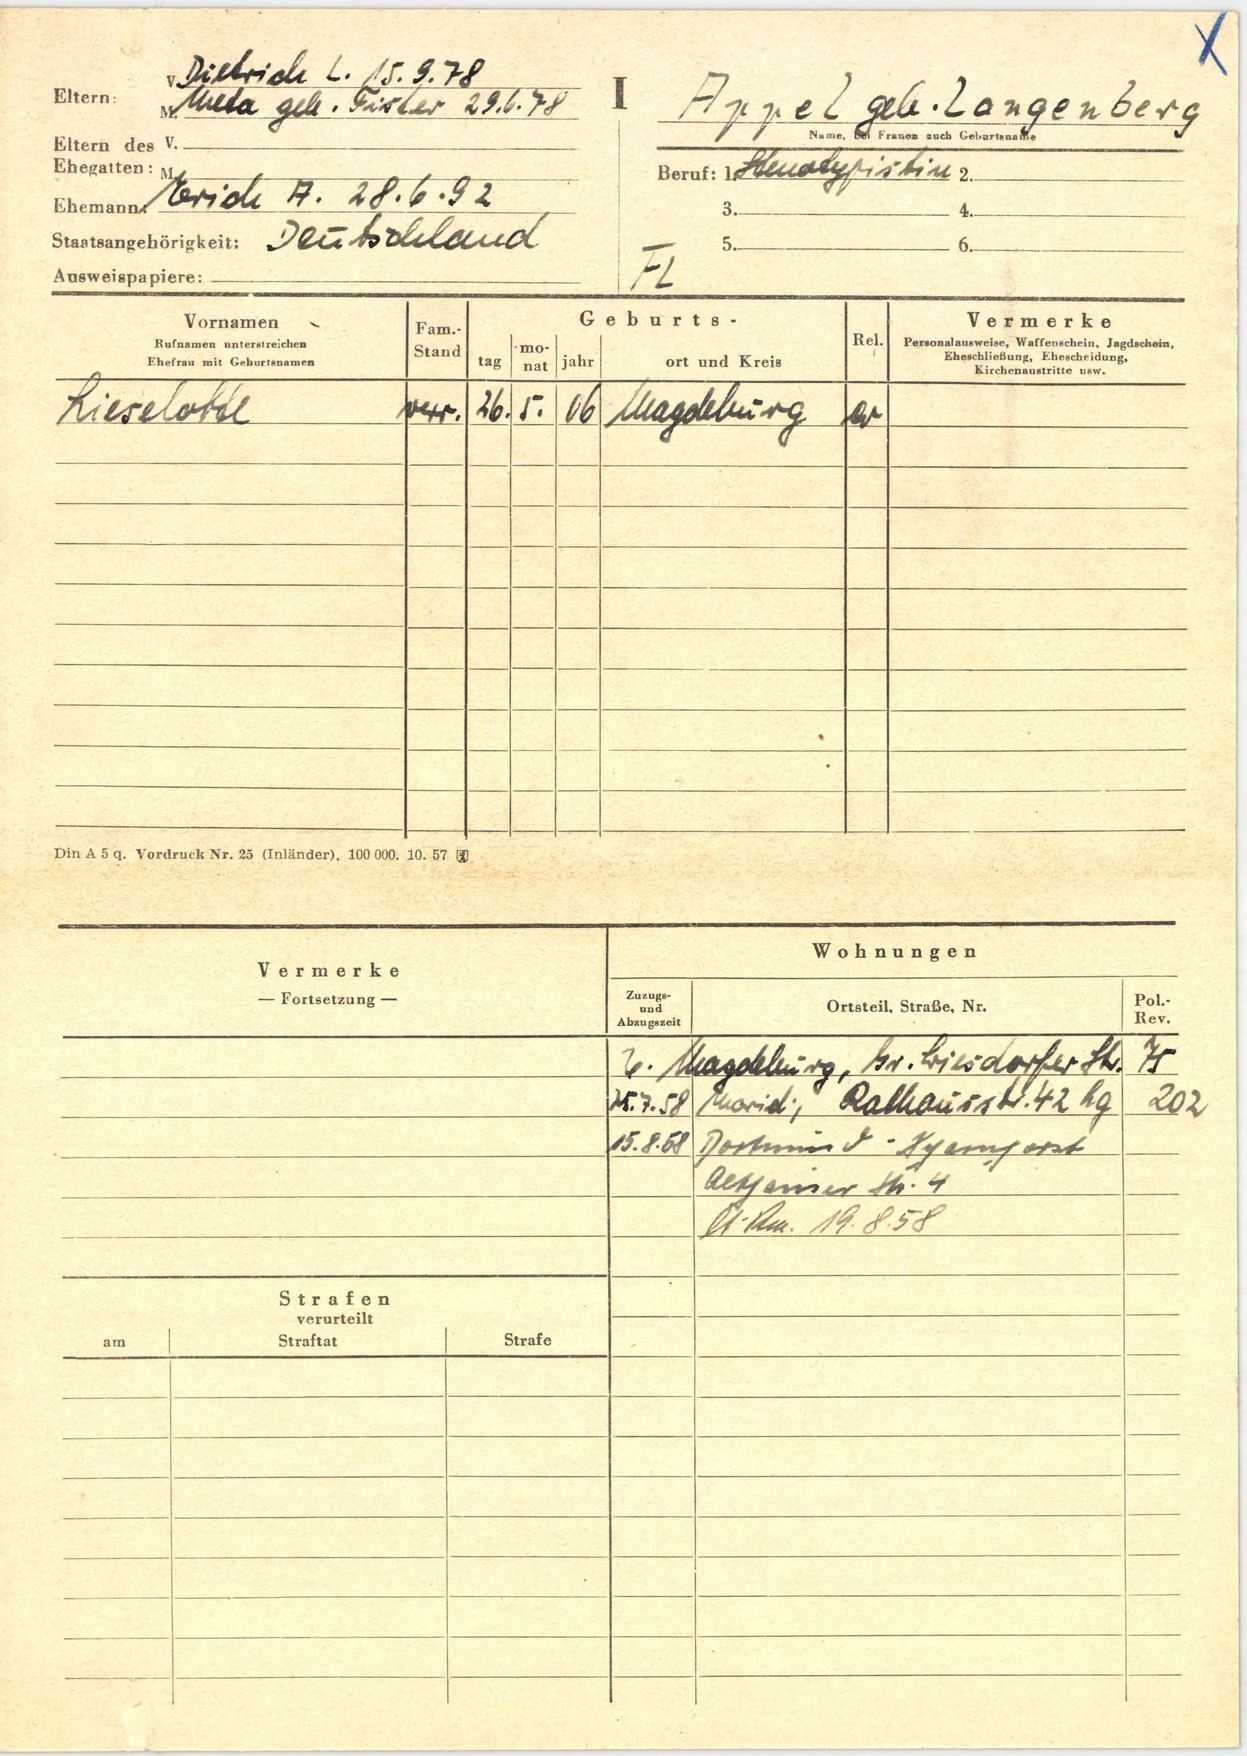
Appel geb. Langenberg